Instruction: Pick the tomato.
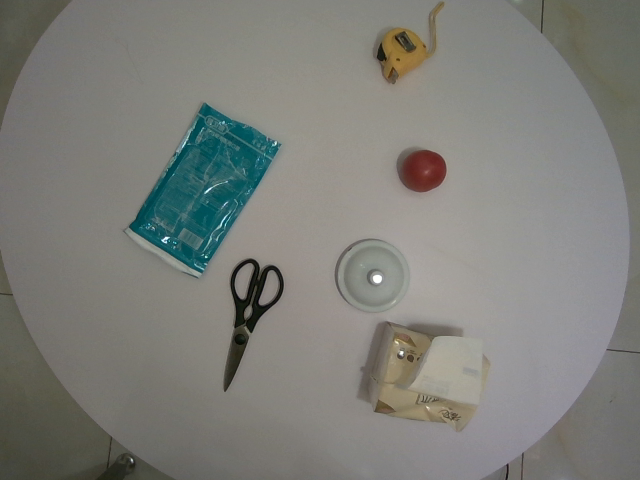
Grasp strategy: vertical